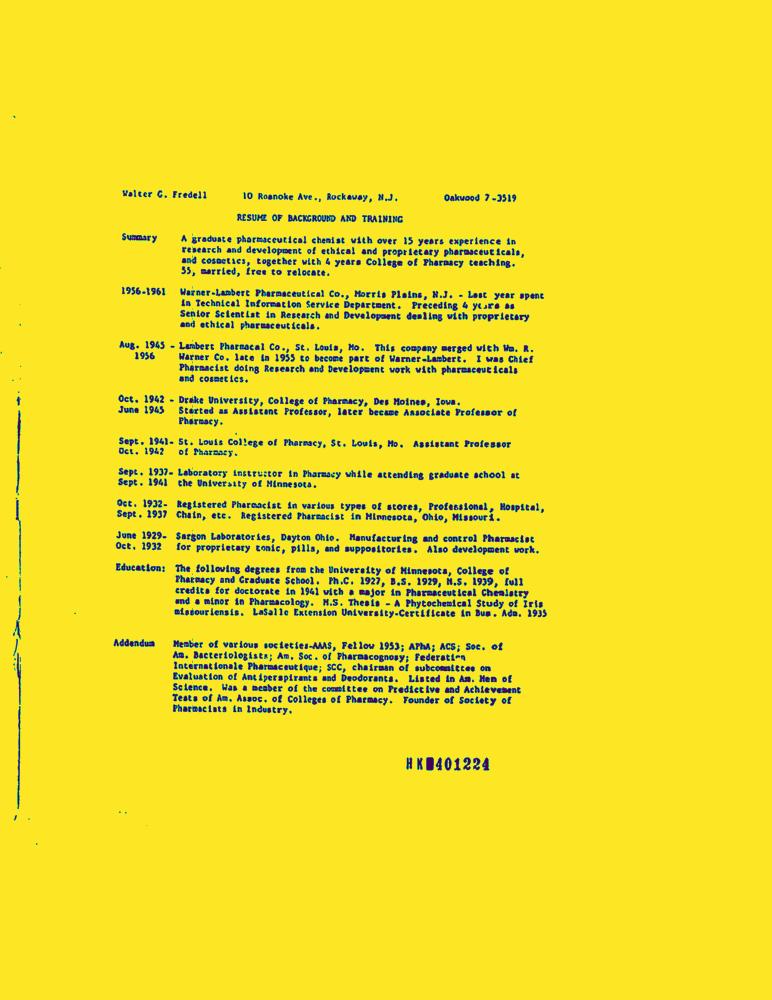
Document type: Resume-Doc